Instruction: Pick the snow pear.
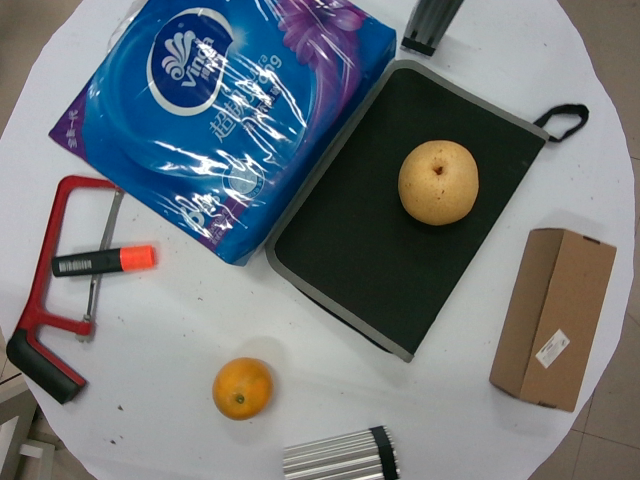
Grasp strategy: vertical